Question: What are the imaging findings?
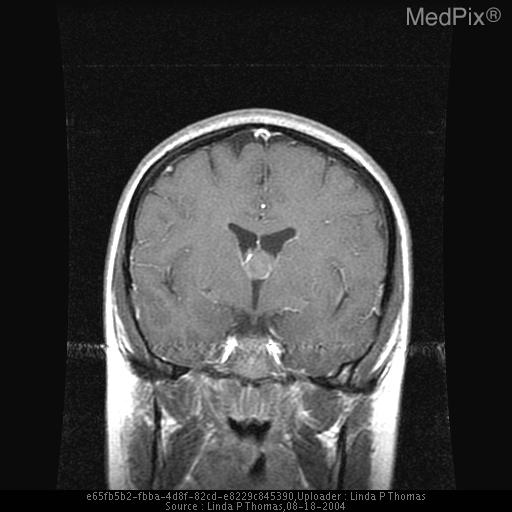
Answer: The imaging shows 11 x 11 x 13 mm nonenhancing well-circumscribed mildly T1 hyperintense and markedly T2 hypointense round mass in the anterior-superior third ventricle without ventricular enlargement. There is a well-circumscribed mildly T1 hyperintense and markedly T2 hypointense, nonenhancing mass, in the anterior-superior third ventricle.  The hypointensity has been called the "black hole" effect of Colloid Cyst..